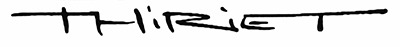
Signature of: jean michel thiriet